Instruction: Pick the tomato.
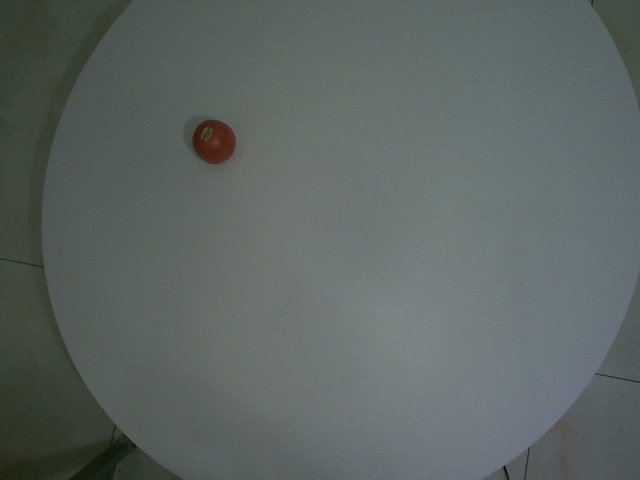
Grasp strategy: vertical